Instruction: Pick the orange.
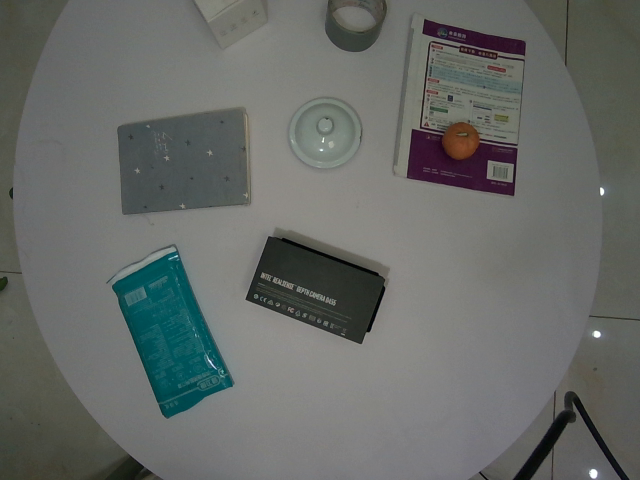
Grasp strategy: vertical